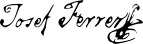
Signature of: josep ferrer i beltran